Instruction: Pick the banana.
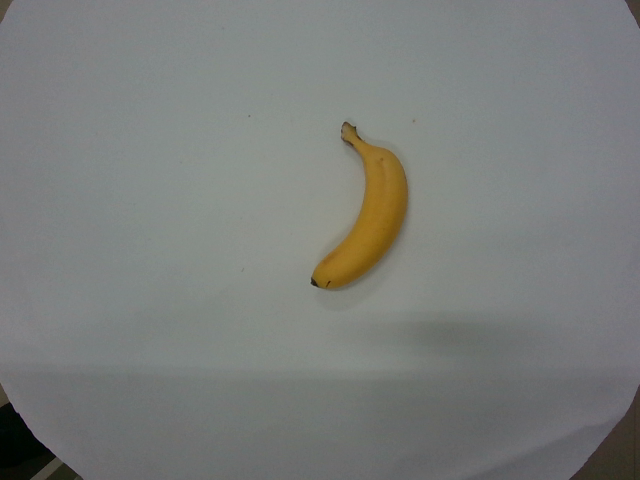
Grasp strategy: vertical